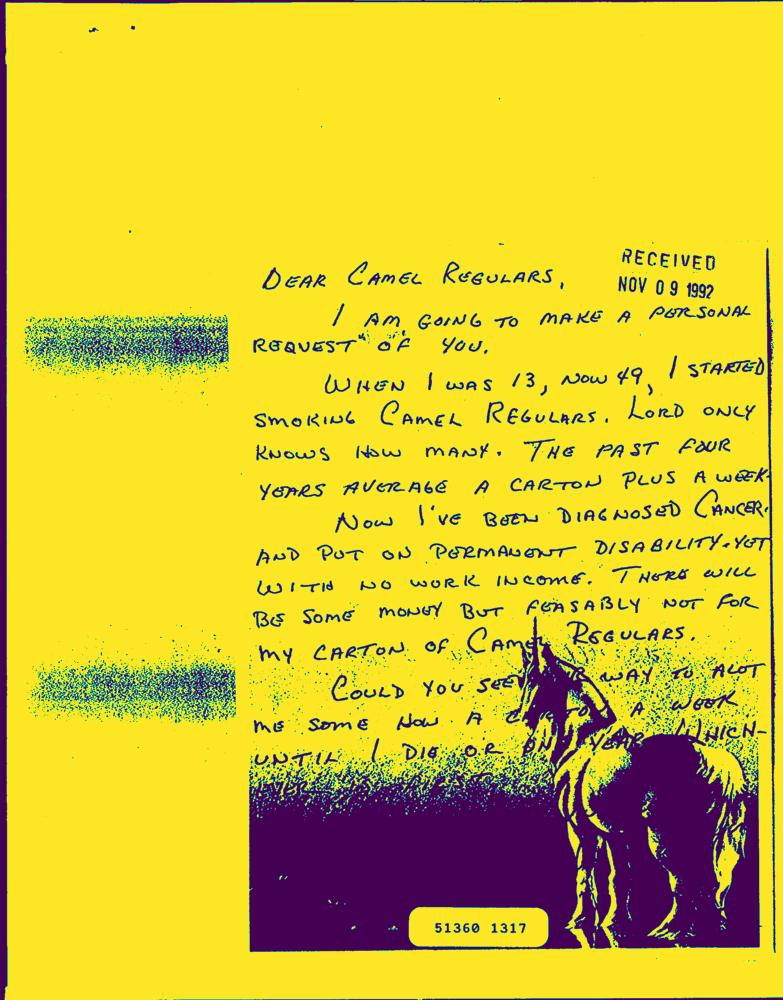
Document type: Hand-Written